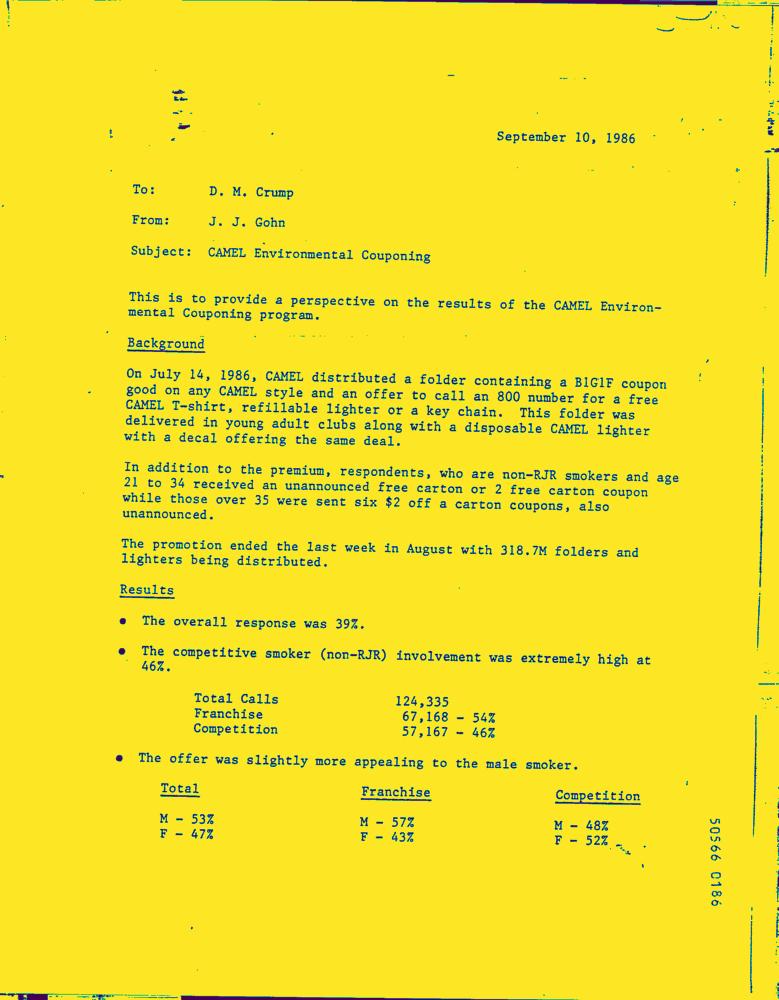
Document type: Letter-Doc